Question: What appears to be the issue?
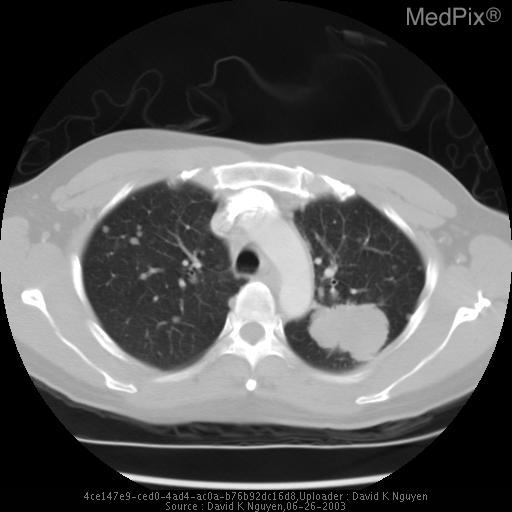
Answer: The findings suggest -CT/MRI: There is vertebra plana of L5, with edema and enhancement of the remaining marrow into the posterior elements.  There is displacement of the thecal sac posteriorly by the extruded bony fragments.

-RADIOGRAPH/CT:
Left upper lobe lung mass with numerous bilateral pulmonary nodules, consistent with metastatic disease.. Left upper lobe lung mass with numerous bilateral pulmonary nodules, compatible with metastatic disease.. The patient might have a history of 39 y/o non-smoking female presenting with back pain for two months. No history of fever or weight loss..